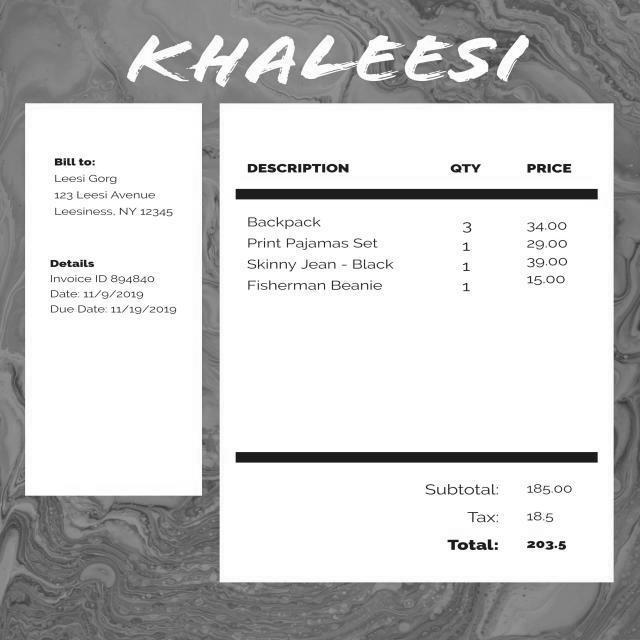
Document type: Invoice